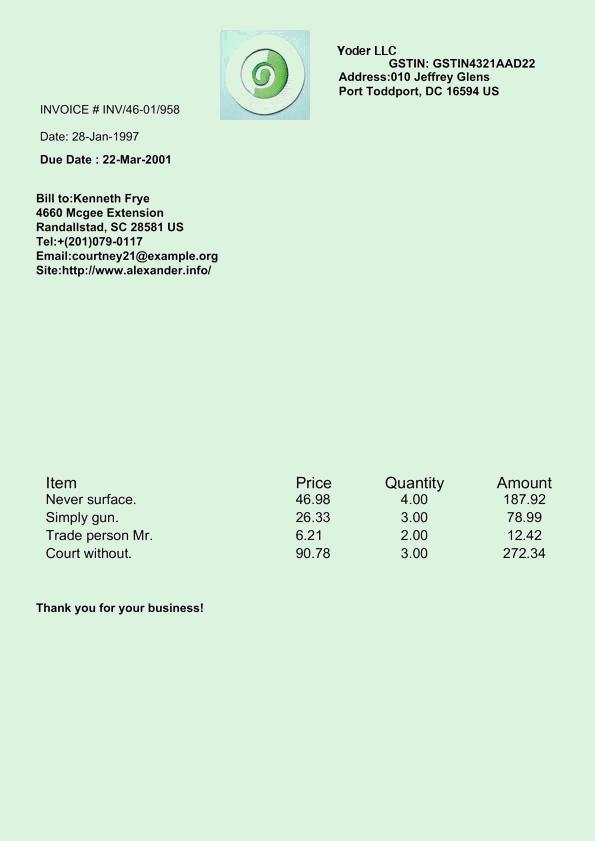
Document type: Invoice